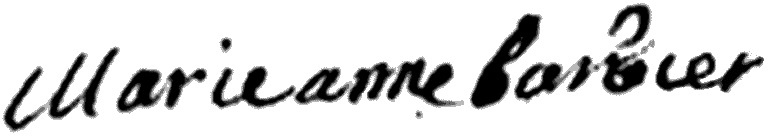
Signature of: marie anne barbier